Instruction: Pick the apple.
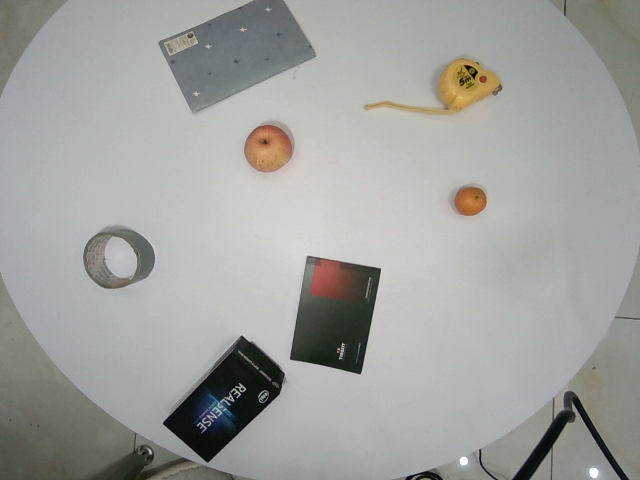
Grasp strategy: vertical